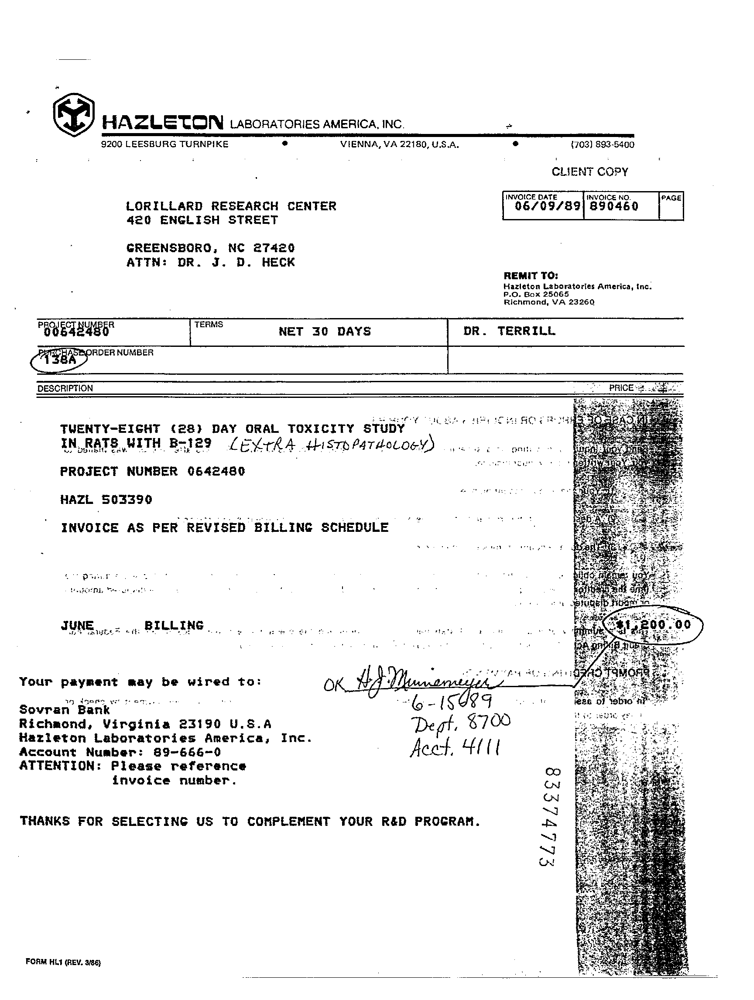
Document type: Invoice